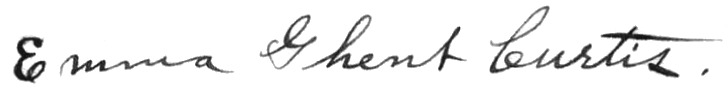
Signature of: emma ghent curtis